Can you pull out the amount in words, numerical amount, payee's name, date of the cheque, and the bank's name from the image?
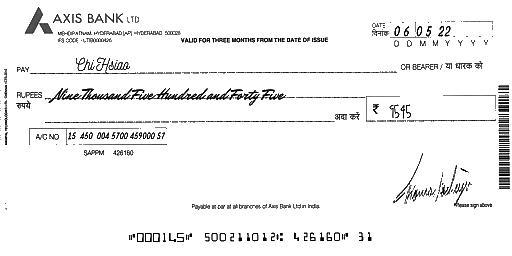
amt_in_words: Nine Thousand Five Hundred and Forty Five
amt_in_figures: 9545
payee_name: Chi Hsiao
bank_name: AXIS BANK
cheque_date: 06/05/22